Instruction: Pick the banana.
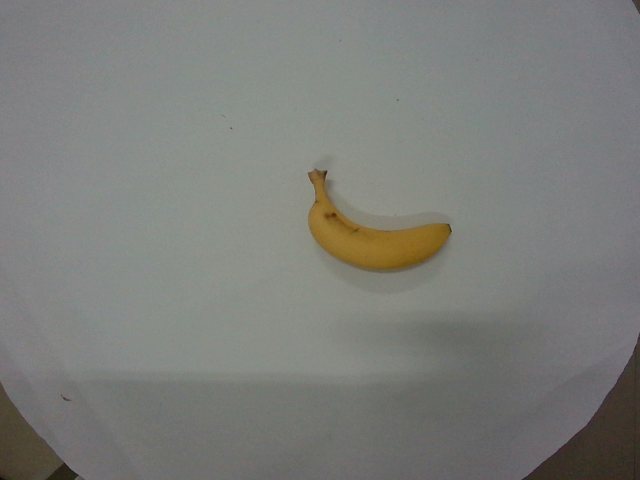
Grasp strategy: vertical